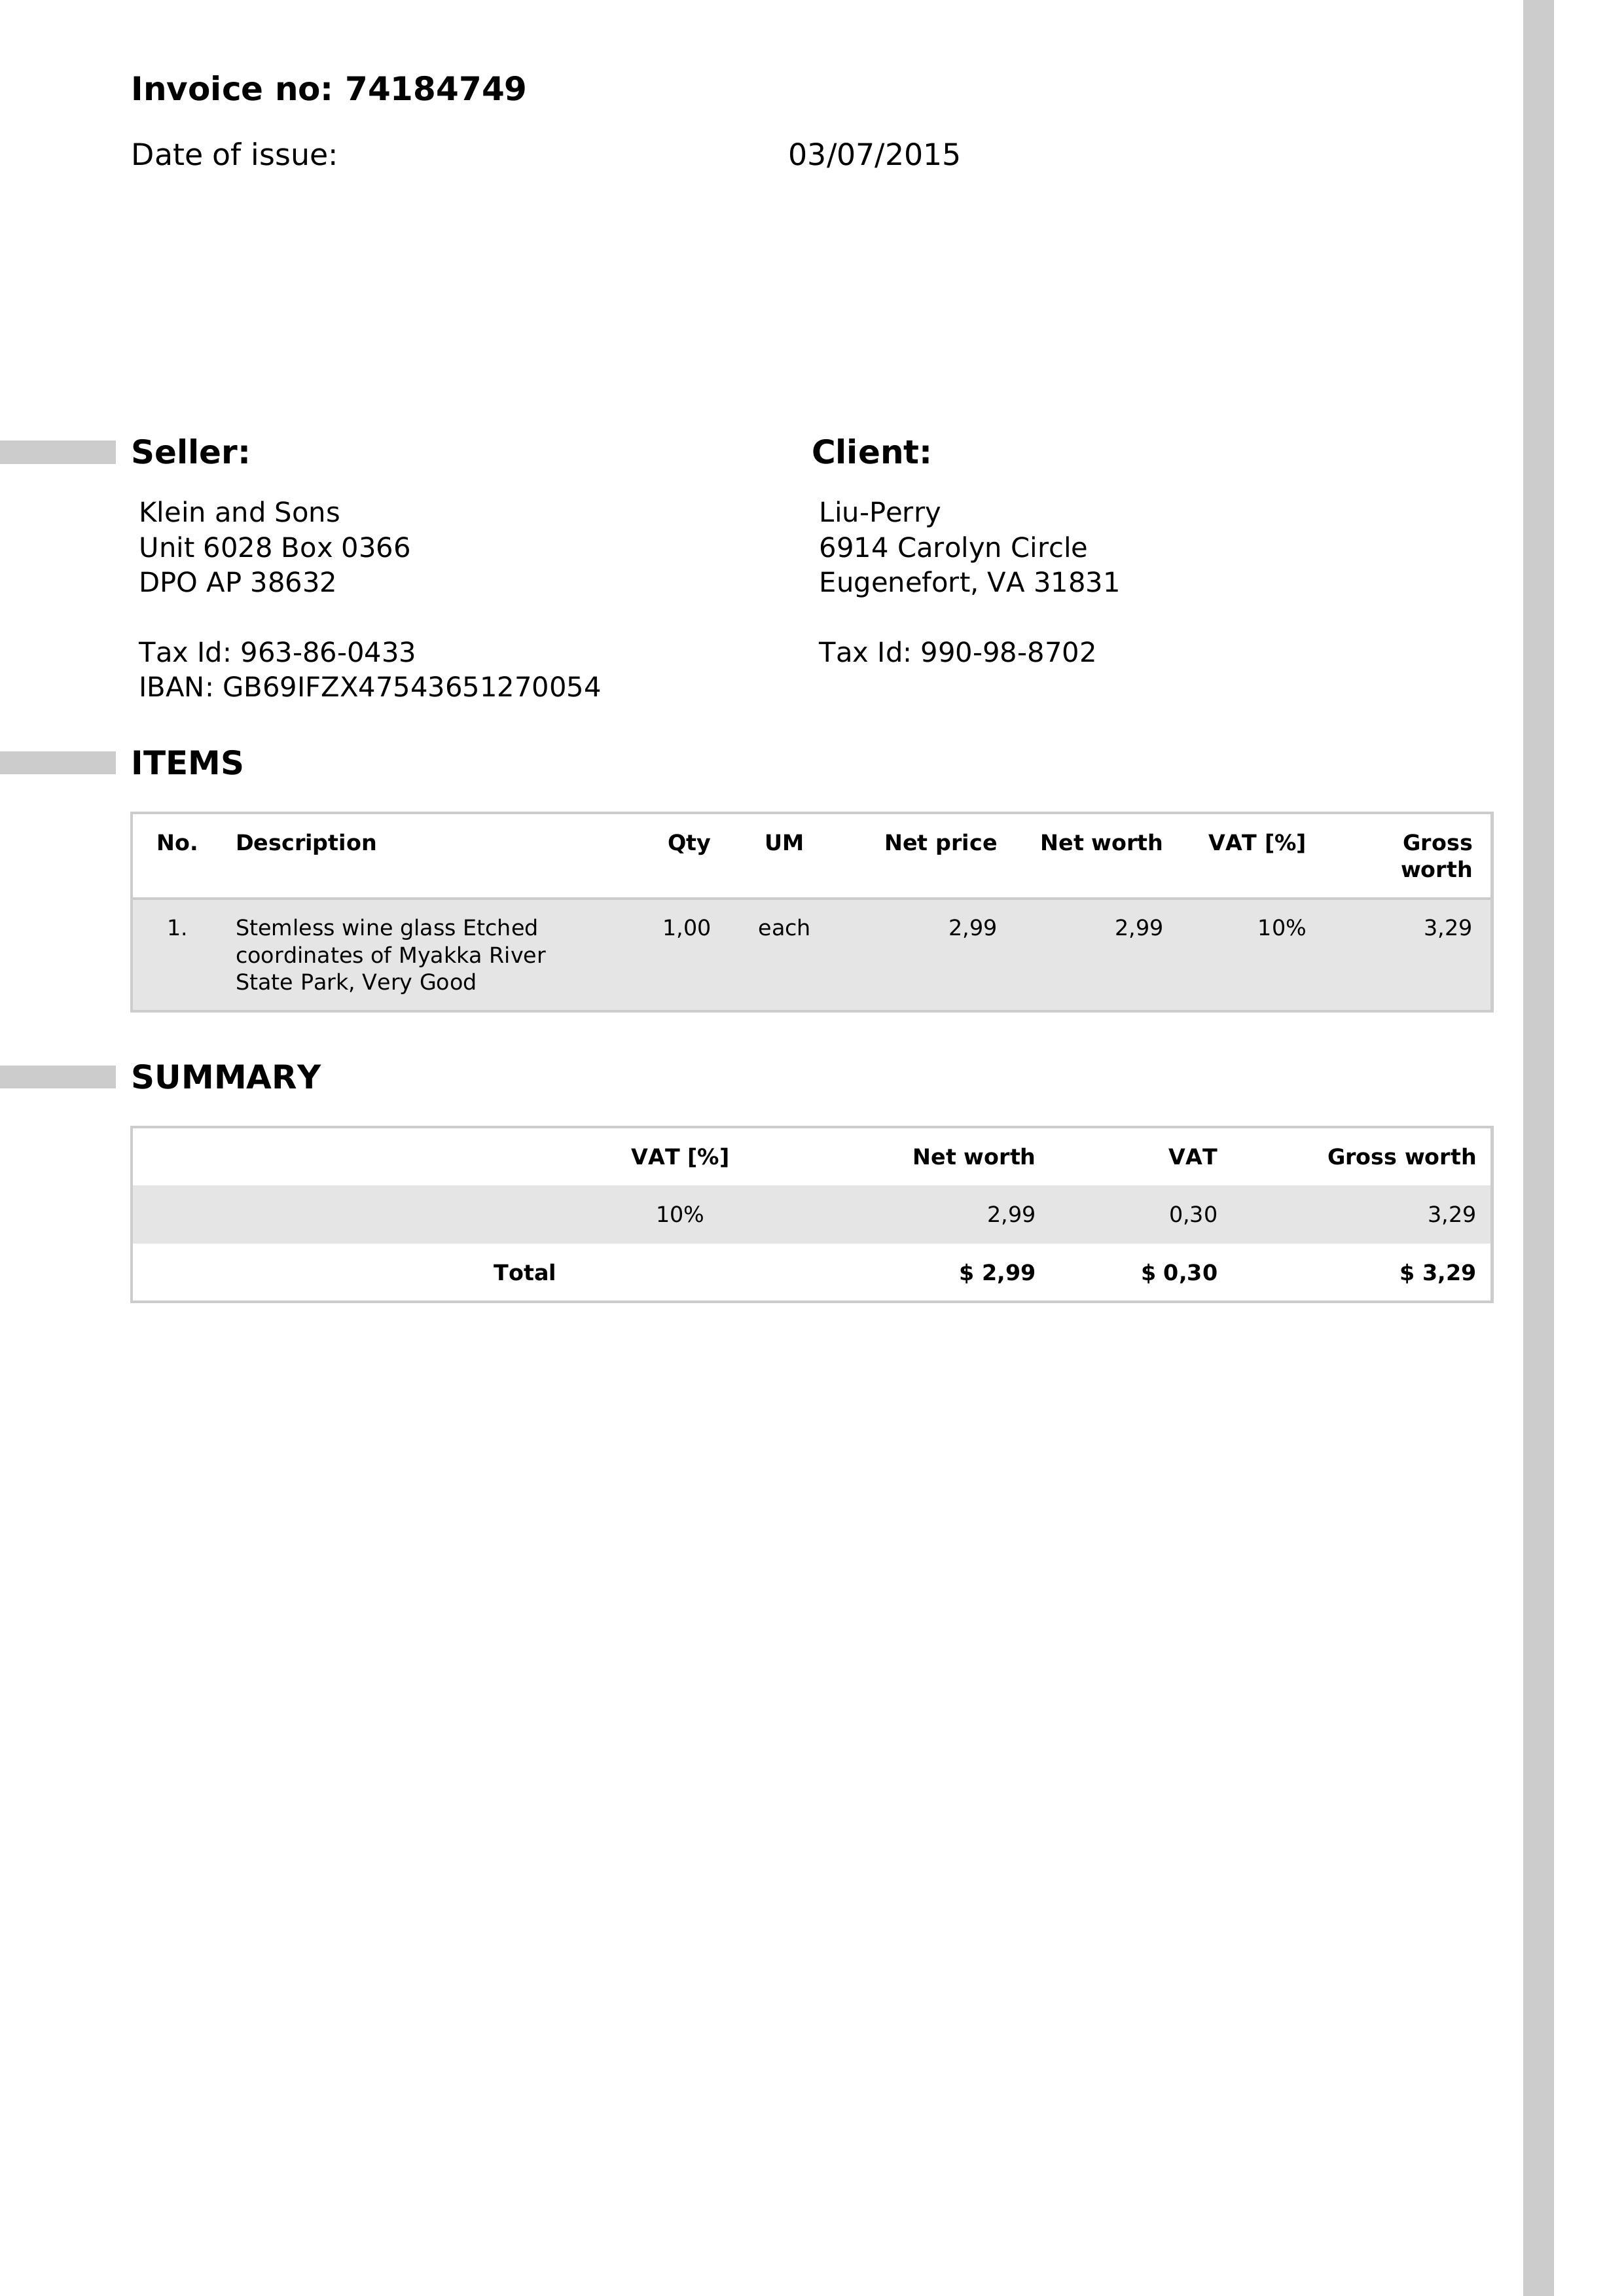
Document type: Invoice